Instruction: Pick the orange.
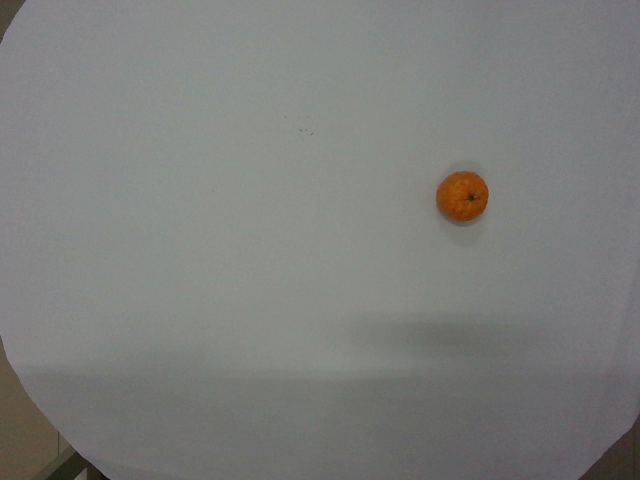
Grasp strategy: vertical